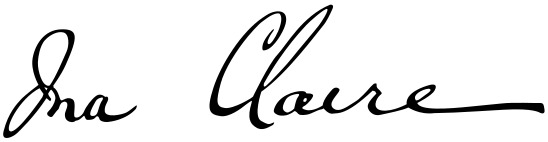
Signature of: ina claire